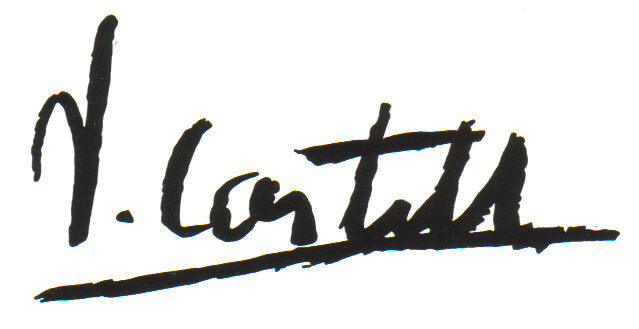
Signature of: vicent castell i domènech